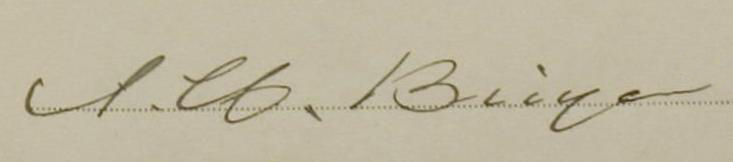
Signature of: anton buijen